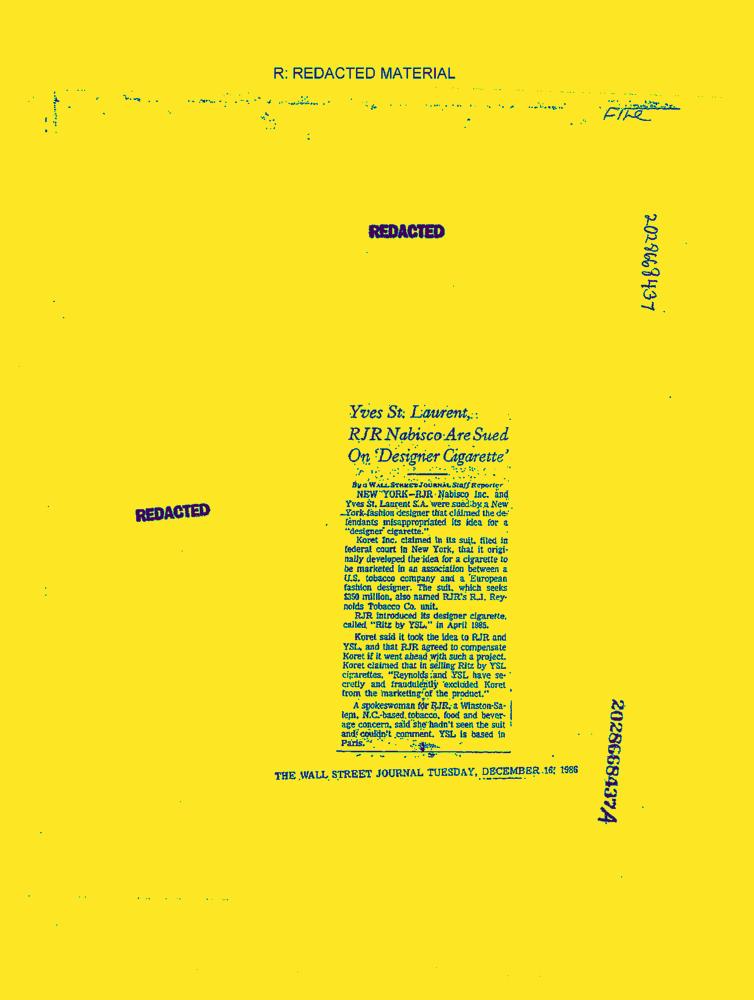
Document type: News-Article